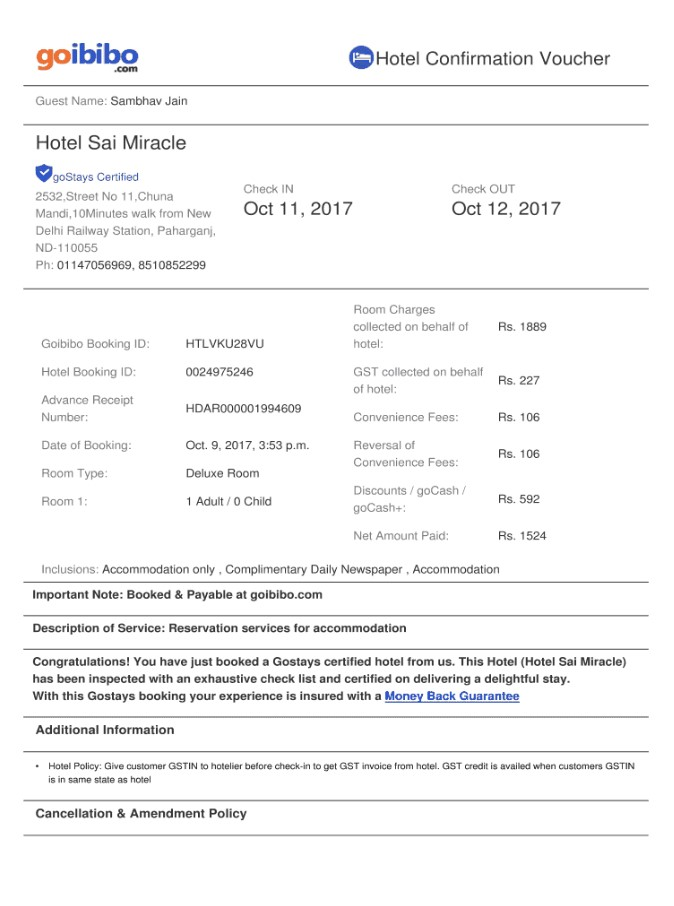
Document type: Invoice